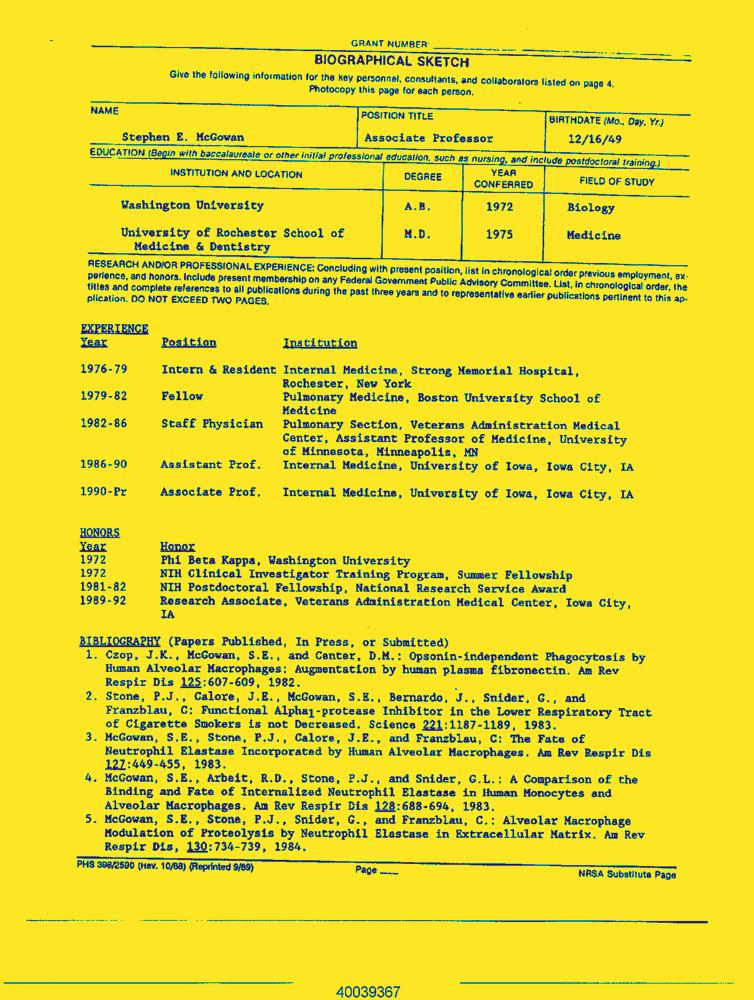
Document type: Resume-Doc